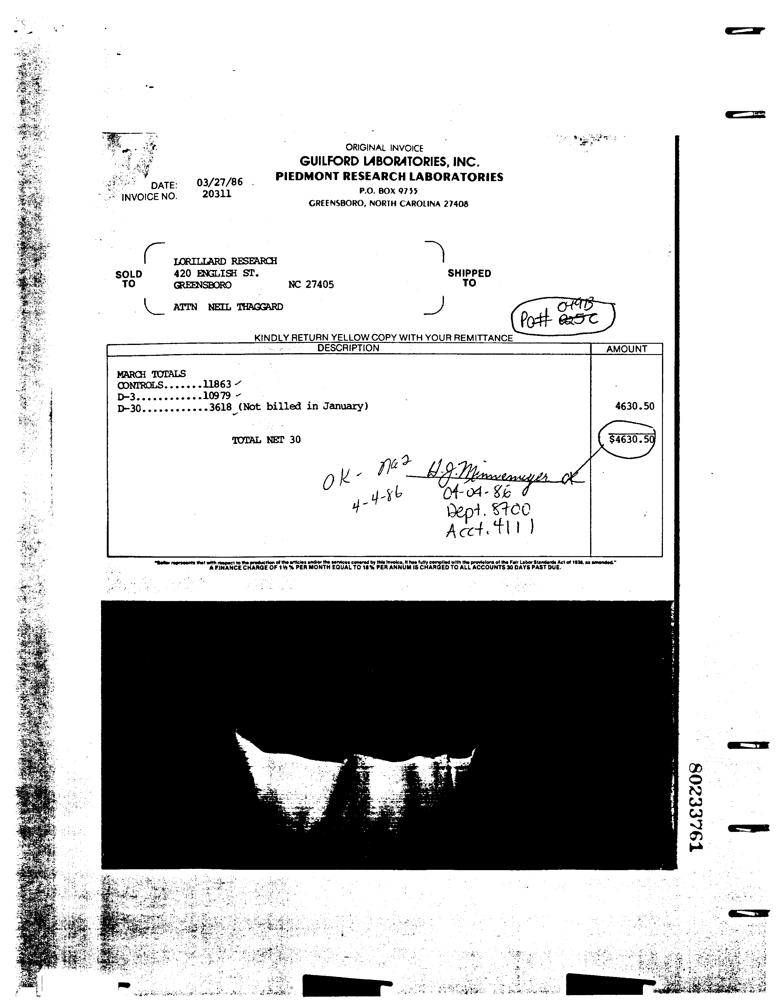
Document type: Invoice